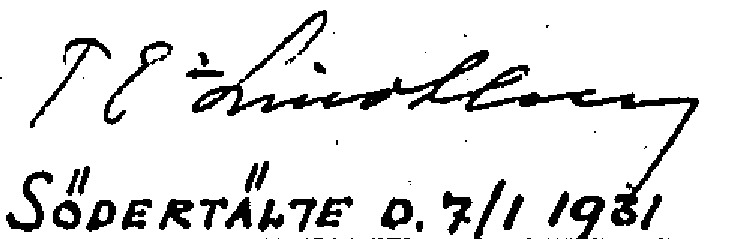
Signature of: tore e son lindhberg